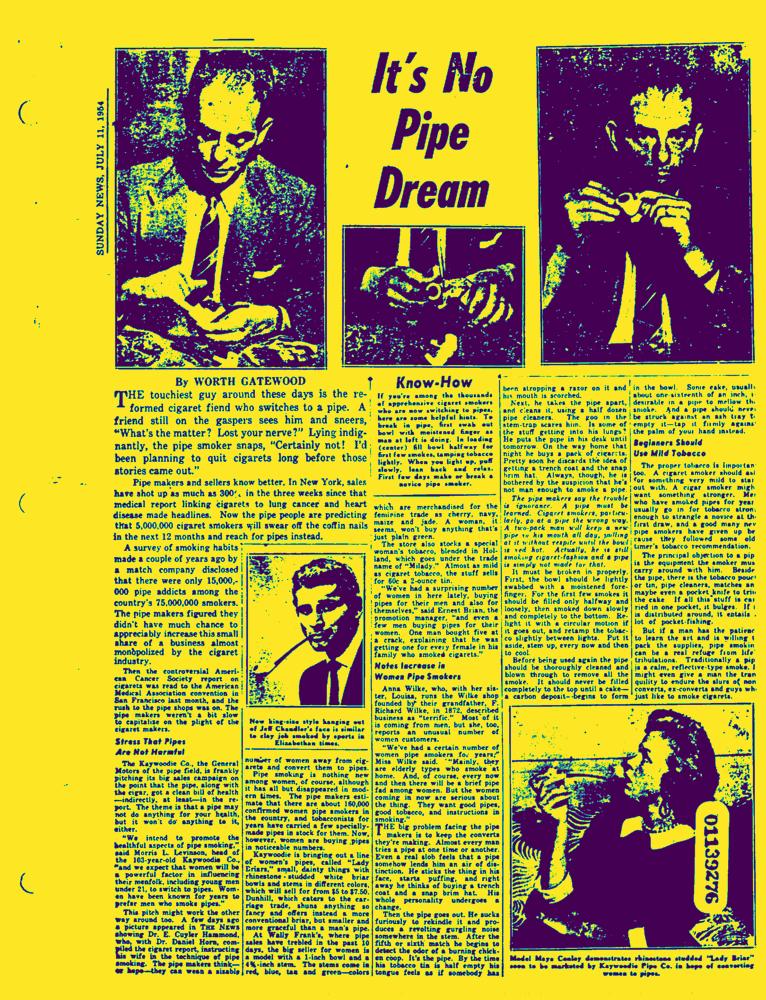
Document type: News-Article